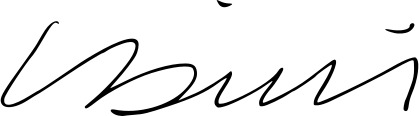
Signature of: lamberto dini